Question: Talk about the condition:
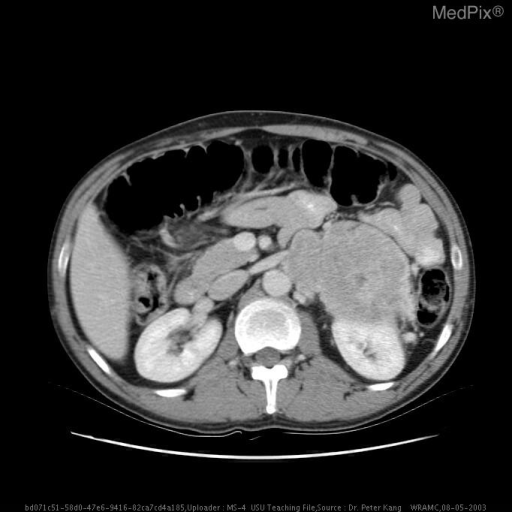
Answer: The disease is discussed as: Adrenal masses are found on CT both when evaluating for a specific disease and also incidentally (the “incidentaloma”) while evaluating for another non-specific complaint.    The incidence of incidentalomas has been estimated to be as high as 1.4% to 10% based on autopsies, but in actual practice occur at a frequency of .35% to 5%.

       Amongst the various imaging modalities available to the clinical/surgical team, CT is the most useful for evaluating adrenal masses.  Utilizing 5 mm collimations, tumors as small as 10 mm may be detected.  Although not accepted in clinical practice, multiple studies indicate that low HU masses are more likely to be benign than malignant.   One series indicates that masses less than 18 HU are benign (85% sensitivity, 100% specificity).  Another set of studies states that those less than 10 HU are benign (73% sensitivity, 96% specificity).   Another factor to consider in evaluation for malignancy is the size of the lesion.  The greater the size of the lesion, the greater the likelihood of adrenal carcinoma versus adenoma.  Lesions less than 3 cm on CT are unlikely to be malignant, whereas lesions greater than 6 cm are usually carcinomas.  In addition metastases tend to be less then 4 cm in size.
      Plain films, ultrasound, and tomograms are not as sensitive, whereas angiography, and scintigraphy are too invasive.  MRI is indicated if malignancy or a pheochromocytoma is suspected.   On T1 or T2 weighted MRI, a benign adrenal adenoma will have the same signal intensity as the surrounding adrenal tissue.  On the other hand, a pheochromocytoma will have a very high signal intensity relative to the surrounding tissue on T2 weighted MRI.  An adrenal carcinoma will be hyperintense relative to the liver, but less so than a pheochromocytoma; and metastatic lesions will similarly have a high signal intensity but not as high as a pheochromocytoma.  Dynamic gadolinium enhanced MRI has been demonstrated to have over 90% specificity and sensitivity in differentiating benign from malignant adrenal masses.
       Fine needle aspiration is very fine for differentiating metastatic versus primary adrenal tumor with 80-100% sensitivity.  However, it is not quite as good at differentiating benign versus malignant primary tumors (54-86% sensitivity).   However, this is countered by the fact that primary adrenal tumors are usually greater than 6 cm, whereas metastatases are usually less than 4 cm.
       Other imaging modalities include nuclear scintigraphy with cholesterol radiotracers (I 19-iodocholesterol and selenomethylnorcholesterol [scintiadren]).  Non hypersecrecting adenomas and tumors secreting cortisol, aldosterone and androgen demonstrate increased uptake.
      One other powerful and exciting imaging modality is positron emission tomography scanning, particularly when fused with CT scans.  PET has proven to be 100% sensitive and specific in differentiating benign and metastatic lesions.  18-F-fluorodeoxyglucose imaging and 131-I MIBG imaging have been used for pheochromocytomas.  111-In octreotide imaging is also used.
       85-90% of pheochromocytomas originate from the chromaffin cells of the adrenal medulla.   The other 10% are extramedullary in origin and more properly termed paragangliomas.  The vast majority are benign with just 10% of them being malignant.   While we are tossing tens around, 10% of pheochromocytomas are found in childhood, 10% are familial, meaning that they are found in certain syndromes.
      Pheochromocytomas cause paroxysmal or persistent hypertension due to excess epinephrine/normetanephrine production.   However, only .1-.3% of hypertensive patients have this as cause of hypertension.  Less than half of the patients with pheochromocytoma present with paroxysmal hypertension.  The majority have chronic hypertension, or chronic hypertension with overlying lability.  Paroxysms can be triggered by stress, exercise, posture change, palpation, smoking, and even urination.  Other symptoms include tachycardia, palpitations, headache, sweating, tremor, anxiety and a sense of impending doom. Less frequent symptoms include abdominal or chest pain, nausea and vomiting.  Hypertension can lead to CHF, pulmonary edema, MI, ventricular fibrillation and CVAs.  Catecholamine cardiomyopathy describes the damage to the heart due to pheochromocytoma:   the process of cardiac  ischemic damage secondary to catecholamine induced vasomotor constriction of myocardial circulation or direct toxicity from catecholamines.
    Occasionally, pheochromocytomas elaborate other steroids or peptides, leading to syndromes such as Cushing’s.  Classically, however, catecholamine secreting pheochromocytoma is diagnosed by increased urinary excretion of catecholamines, their metabolites (VMA), and metanephrines, and the imaging modalities described above.  Certain medications may confound diagnosis by falsely elevating catecholamines.  These include TCAs, BZDs, amphetamines; labetalol, L-dopa, methyldopa, clonidine, and alcohol.
      Pheochromocytomas occasionally (10%) occur in familial, mainly autosomal dominant syndrome including : MEN II a or II b, tuberous sclerosis, von Hippel-Lindau, von Recklinghausen and Sturge-Weber syndrome.  Familial forms occur mainly in childhood with a male preponderance.  Non-familial forms typically occur between 40-60 years of age with a slight female preponderance.
      After diagnosis, pheochromocytomas must be localized with the use of CT, MRI, MIBG, and PET scans.  98% are found in the abdominal cavity, but pheochromocytomas can be found anywhere from the base of the skull to the pelvis, in a para-aortic or para-vertebral location.  Occult pheochromocytomas are classically found in the bladder, or in the organ of Zuckerkandl (which is located superior to the branching of the inferior mesenteric artery, anterior to the aorta).
      Pheochromocytomas must be removed surgically.  It is absolutely essential to modulate catecholamine release pre-operatively by administering alpha blockers (usu phenoxybenzamine 40-160 mg QD divided) in sufficient dose to cause nasal stuffiness or borderline hypotension. Beta blockade with propanolol to control excess beta stimulation (tachycardia/cardiac arrhythmia) is doen AFTER alpha blockade.  Otherwise peripheral perfusion may be compromised.  Volume replace for adequate circulating volume if necessary.  Utilize a midline or transverse incision to explore the adrenals bilaterally and explore the paraaortic and paracaval retroperitoneum from diaphragm to pelvis.  Laparoscopic adrenalectomy utilizing a flank, retroperitoneal or transabdominal approach is a newer technique which offers lower morbidity, and decreased hospital stay.  However, the surgeon must be sure to localize all tumors in advance via imaging studies.